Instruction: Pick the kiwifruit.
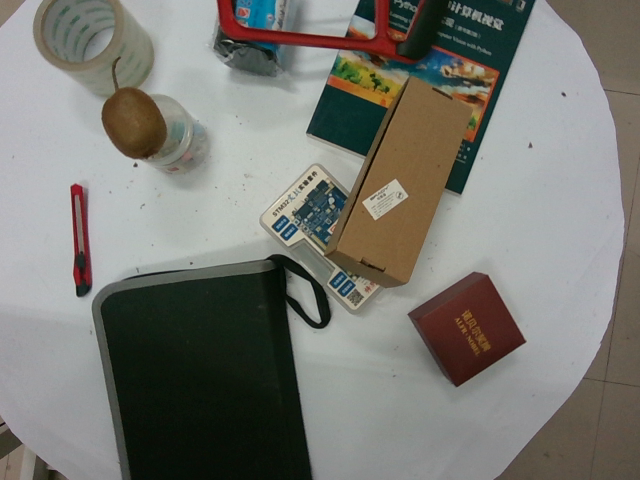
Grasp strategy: vertical